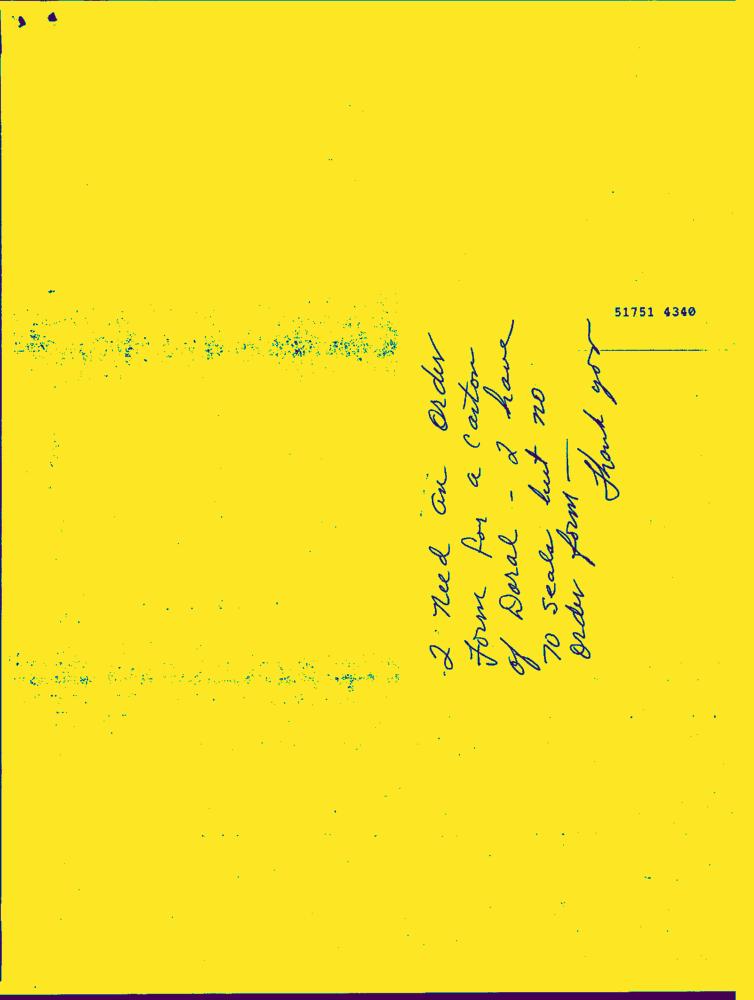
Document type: Hand-Written